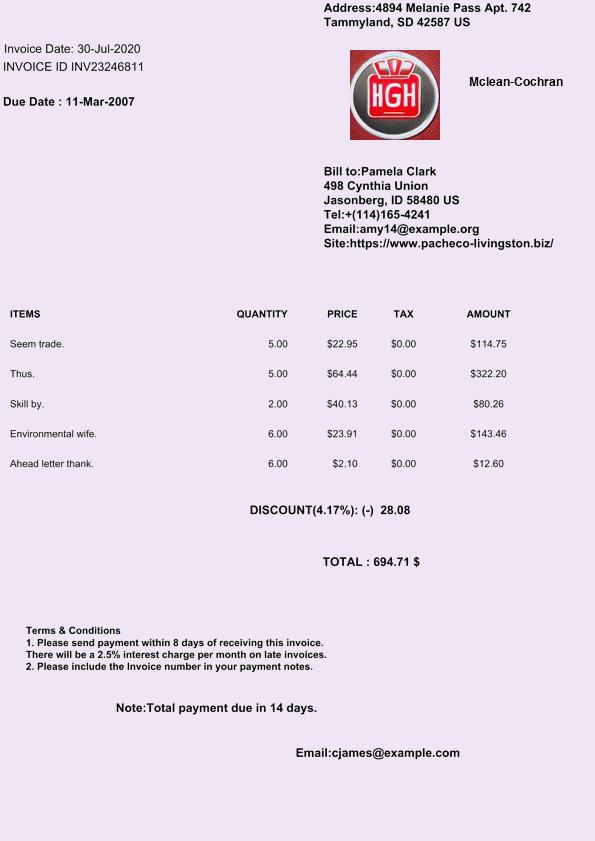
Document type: Invoice